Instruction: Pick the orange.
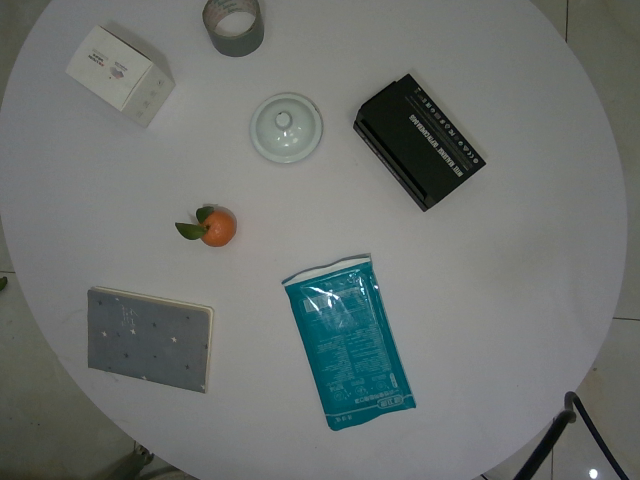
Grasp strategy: vertical